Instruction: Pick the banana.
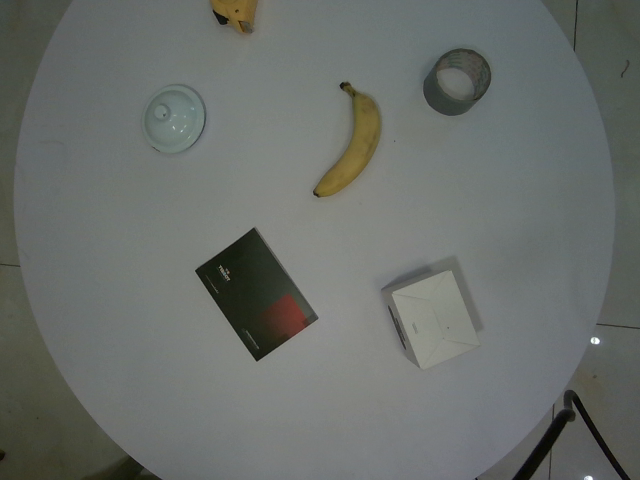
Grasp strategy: vertical